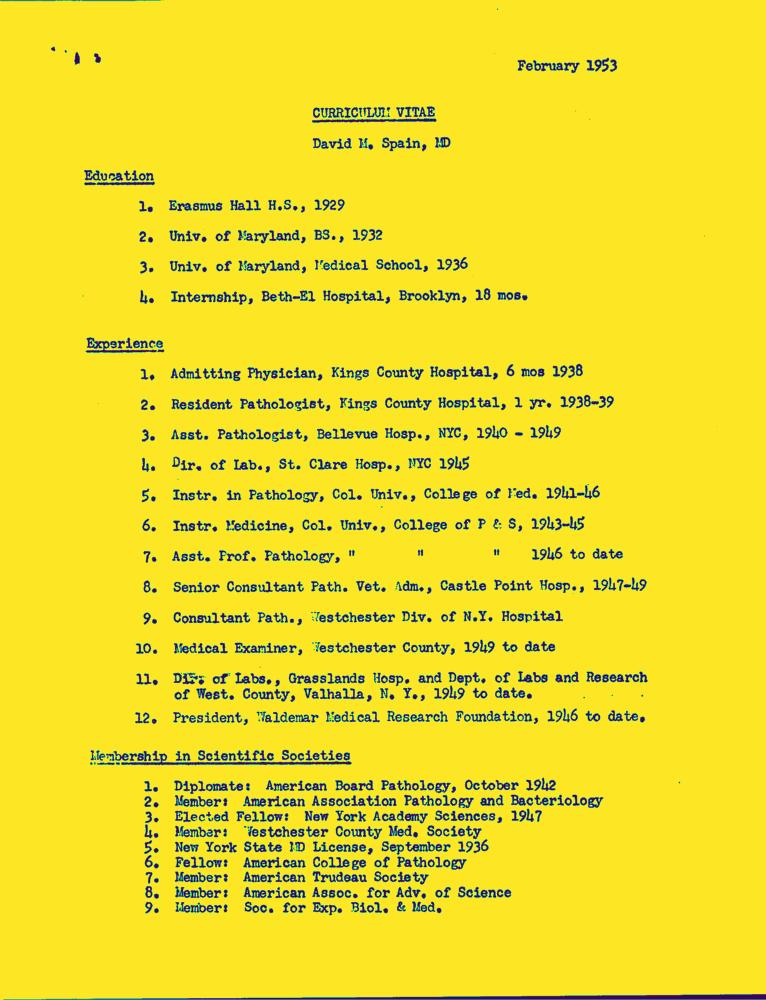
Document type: Resume-Doc